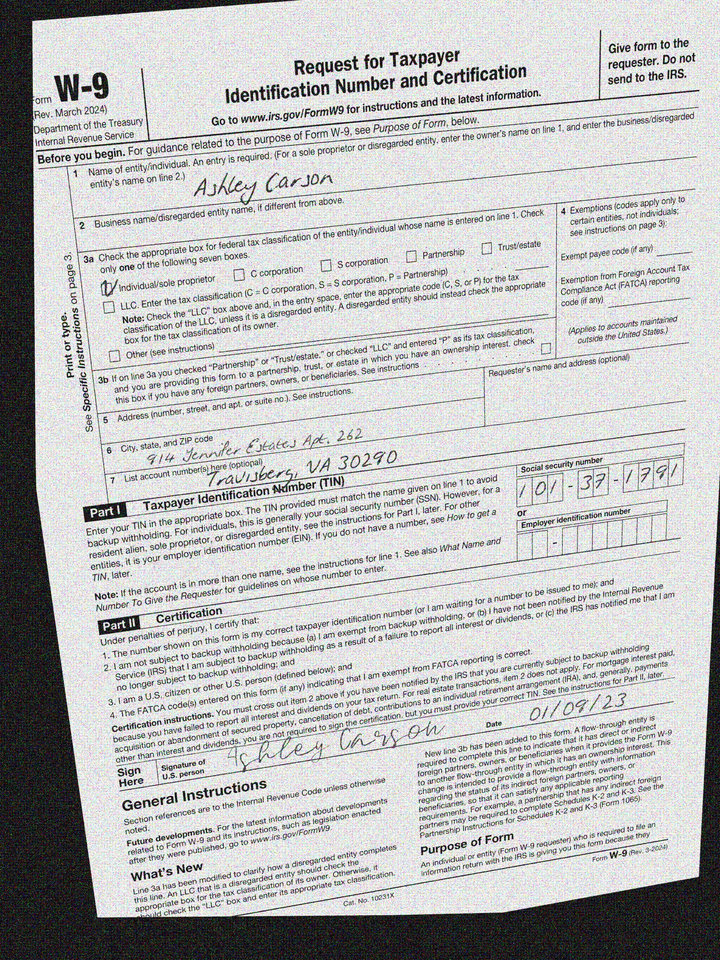
adr1: 914 Jennifer Estates Apt. 262
adr2: Travisberg, VA 30290
cbx: yes
ssn: 101371791
enm: Ashley Carson
sdt: 01/09/23